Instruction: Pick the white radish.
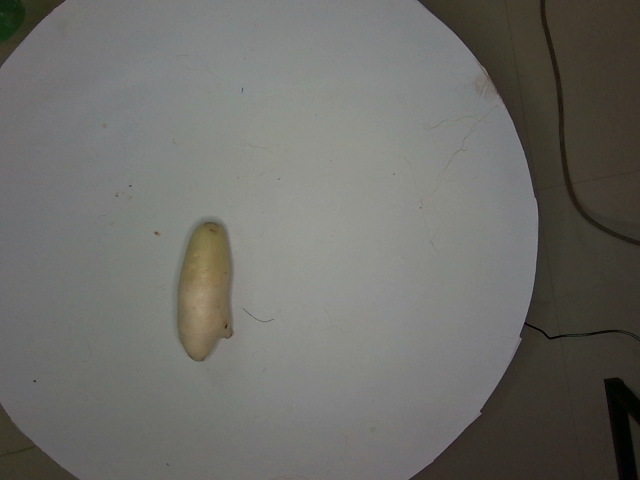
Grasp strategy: vertical